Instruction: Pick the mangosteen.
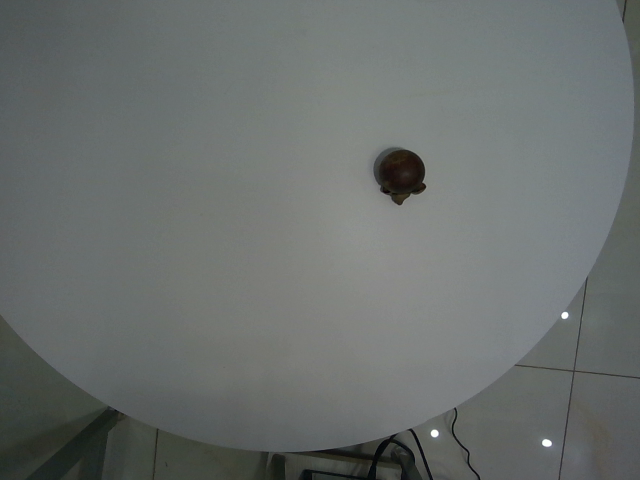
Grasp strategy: vertical